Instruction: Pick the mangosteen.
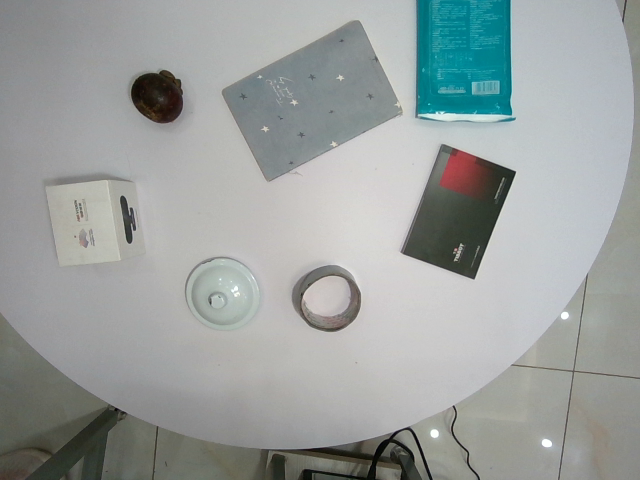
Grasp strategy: vertical